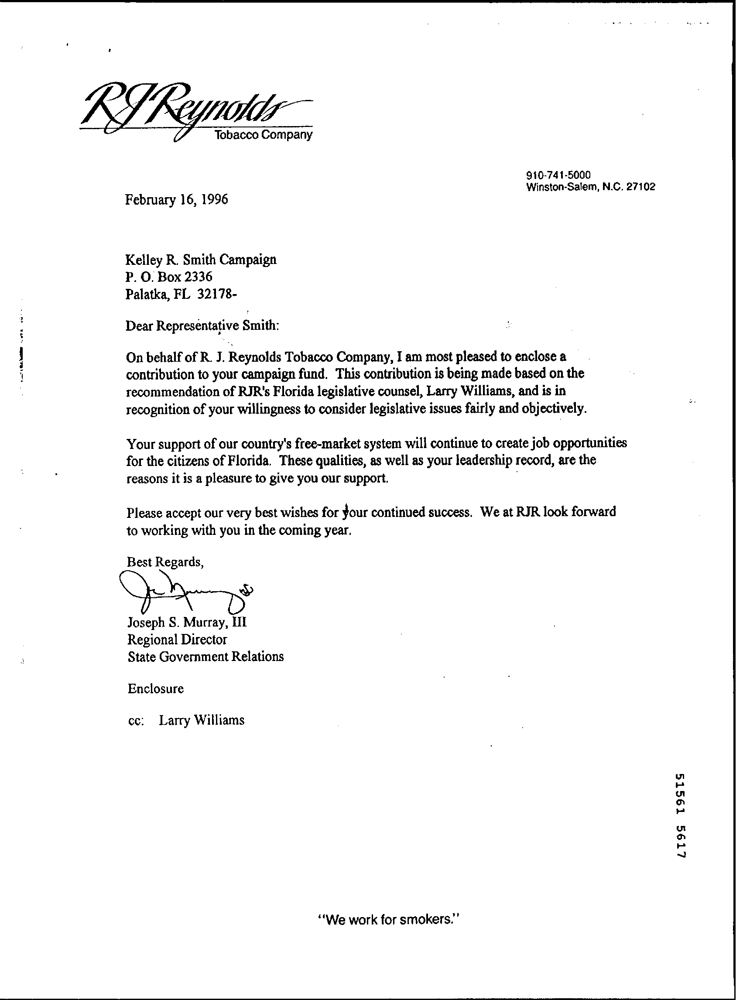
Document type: Invoice